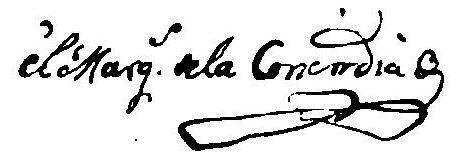
Signature of: josé fernando de abascal y sousa